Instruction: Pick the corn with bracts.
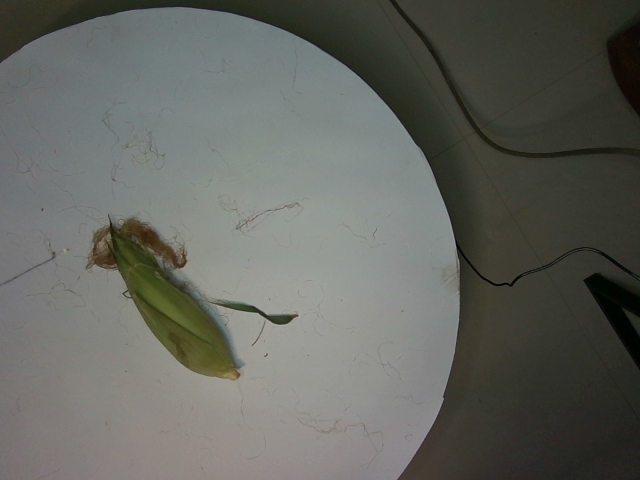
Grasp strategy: vertical